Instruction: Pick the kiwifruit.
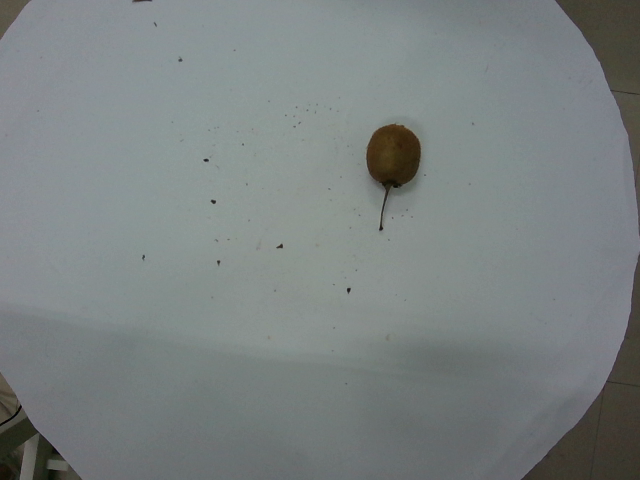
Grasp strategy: vertical